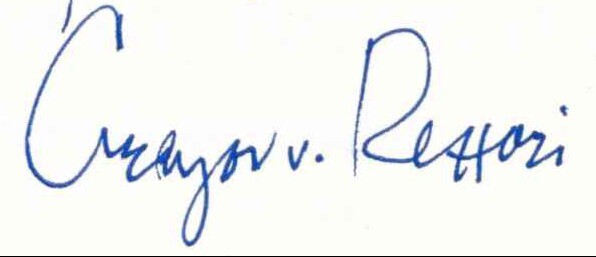
Signature of: gregor von rezzori